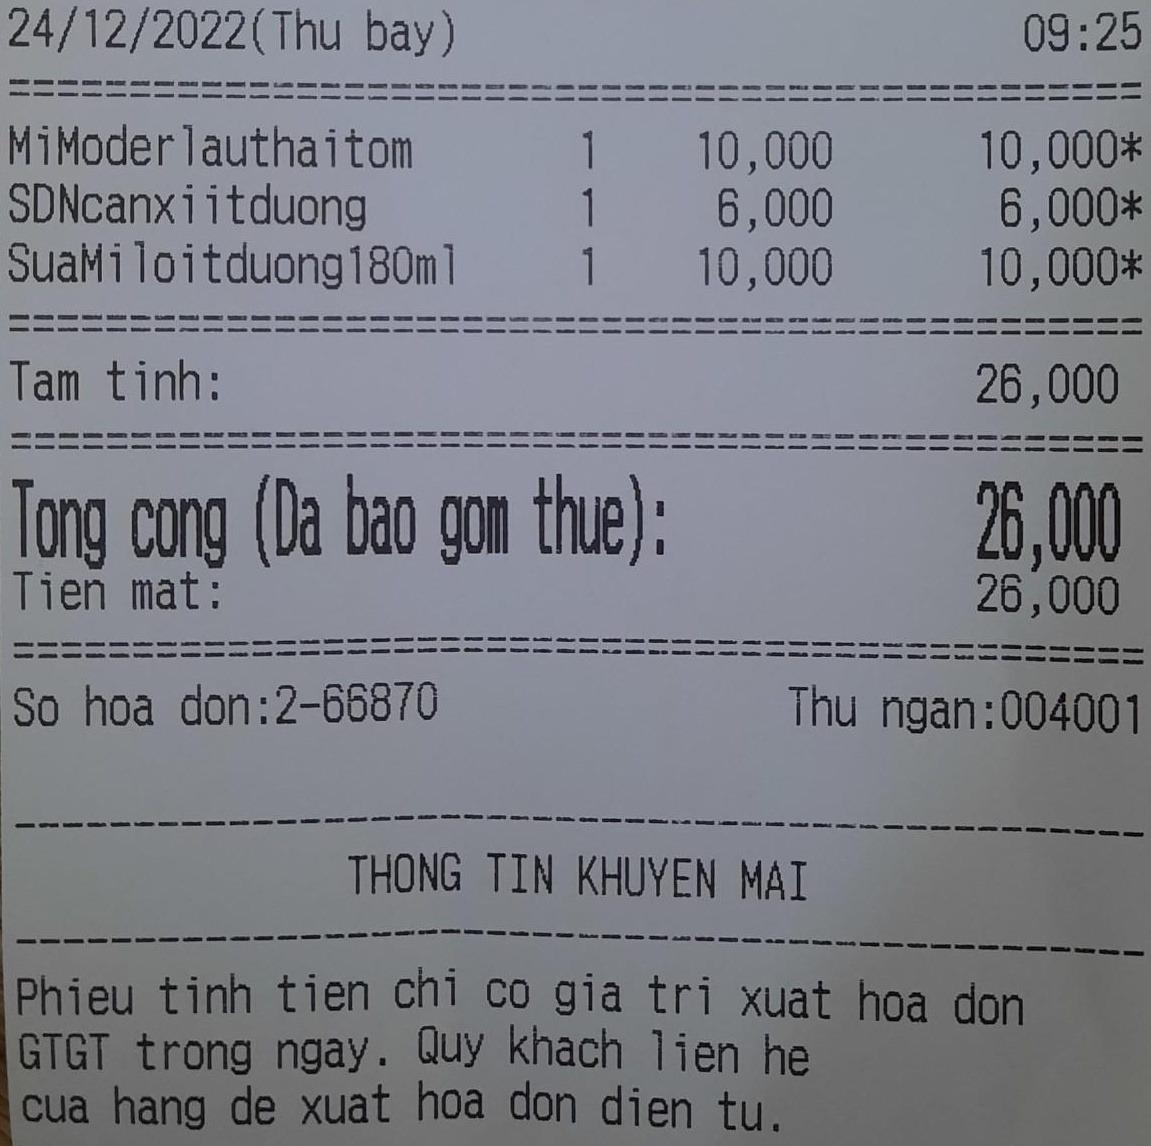
24/12/2022(Thu bay) 09:25
<table>
<tr>
<td>MiModerlauthaitom</td>
<td>1</td>
<td>10,000</td>
<td>10,000*</td>
</tr>
<tr>
<td>SDNcanxiitduong</td>
<td>1</td>
<td>6,000</td>
<td>6,000*</td>
</tr>
<tr>
<td>SuaMiloitduong180ml</td>
<td>1</td>
<td>10,000</td>
<td>10,000*</td>
</tr>
</table>

Tam tinh: 26,000

Tong cong (Da bao gom thue): 26,000
Tien mat: 26,000

So hoa don:2-66870 Thu ngan:004001

THONG TIN KHUYEN MAI

Phieu tinh tien chi co gia tri xuat hoa don
GTGT trong ngay. Quy khach lien he
cua hang de xuat hoa don dien tu.